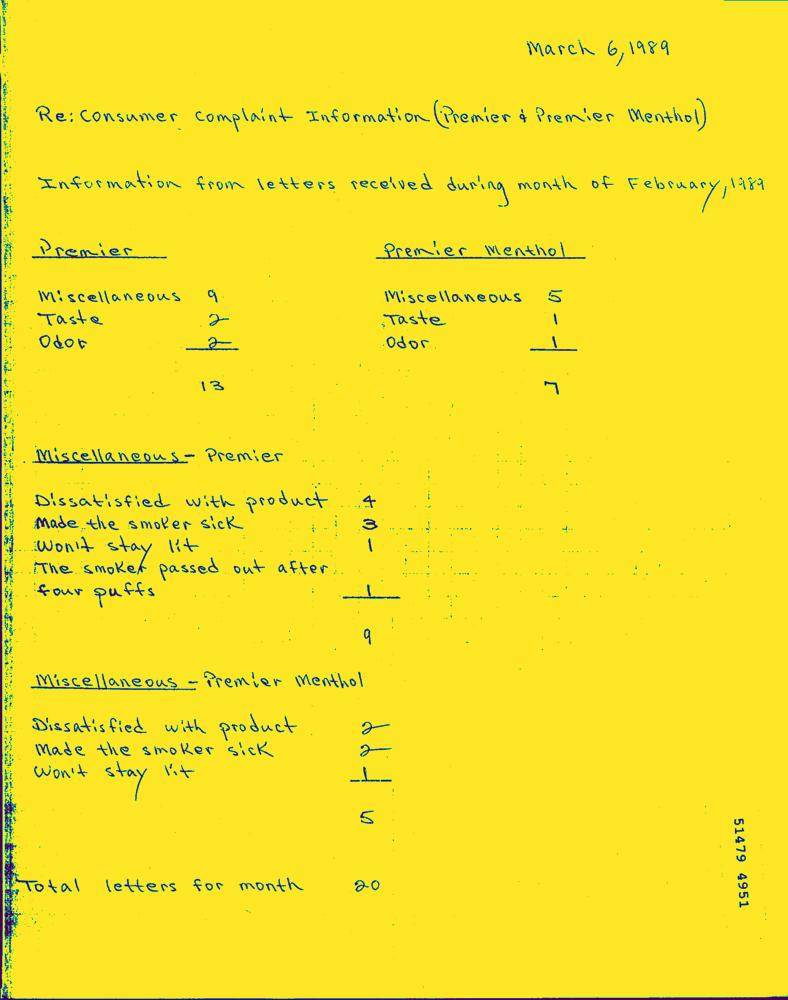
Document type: Hand-Written